Question: How does the patient history play a role?
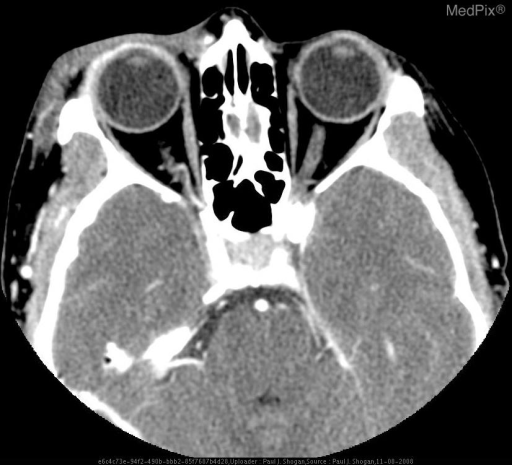
Answer: The patient's history of 58 yo woman with orbital cellulitis preceded by open lesion inferior to right eye. is key in understanding the case.